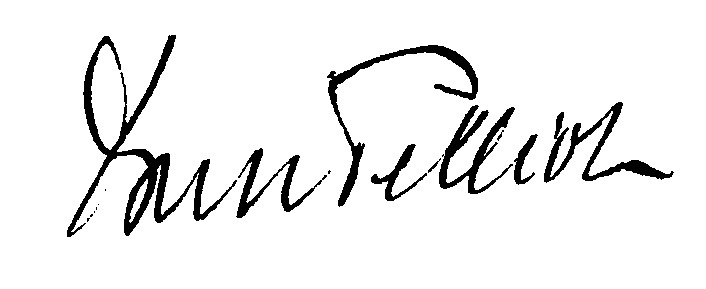
Signature of: paul pelliot